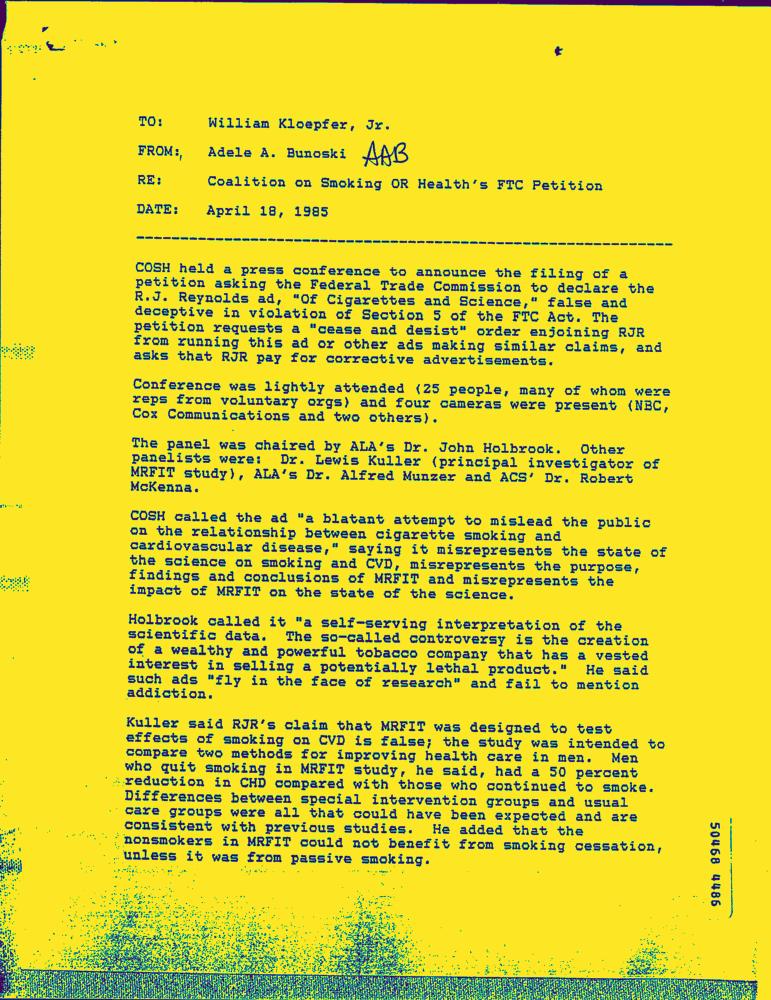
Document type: Letter-Doc